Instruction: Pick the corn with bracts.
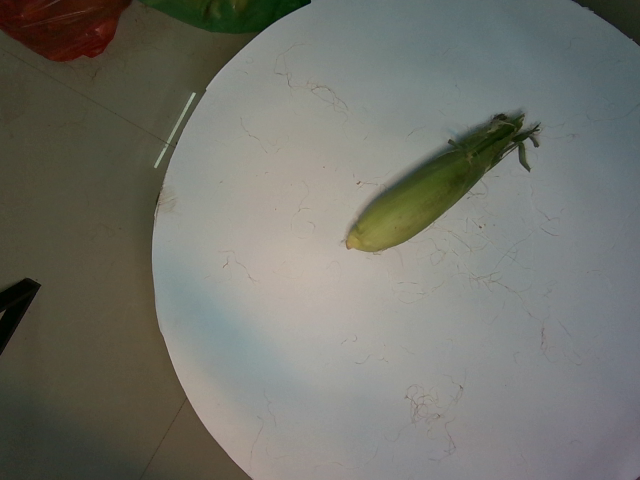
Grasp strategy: vertical